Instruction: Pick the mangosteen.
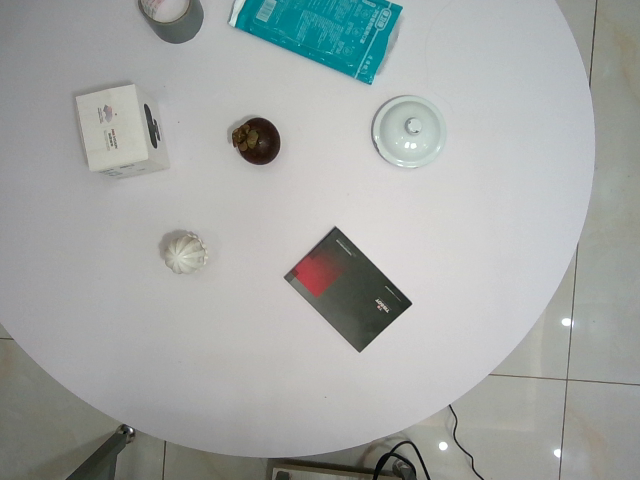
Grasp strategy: vertical